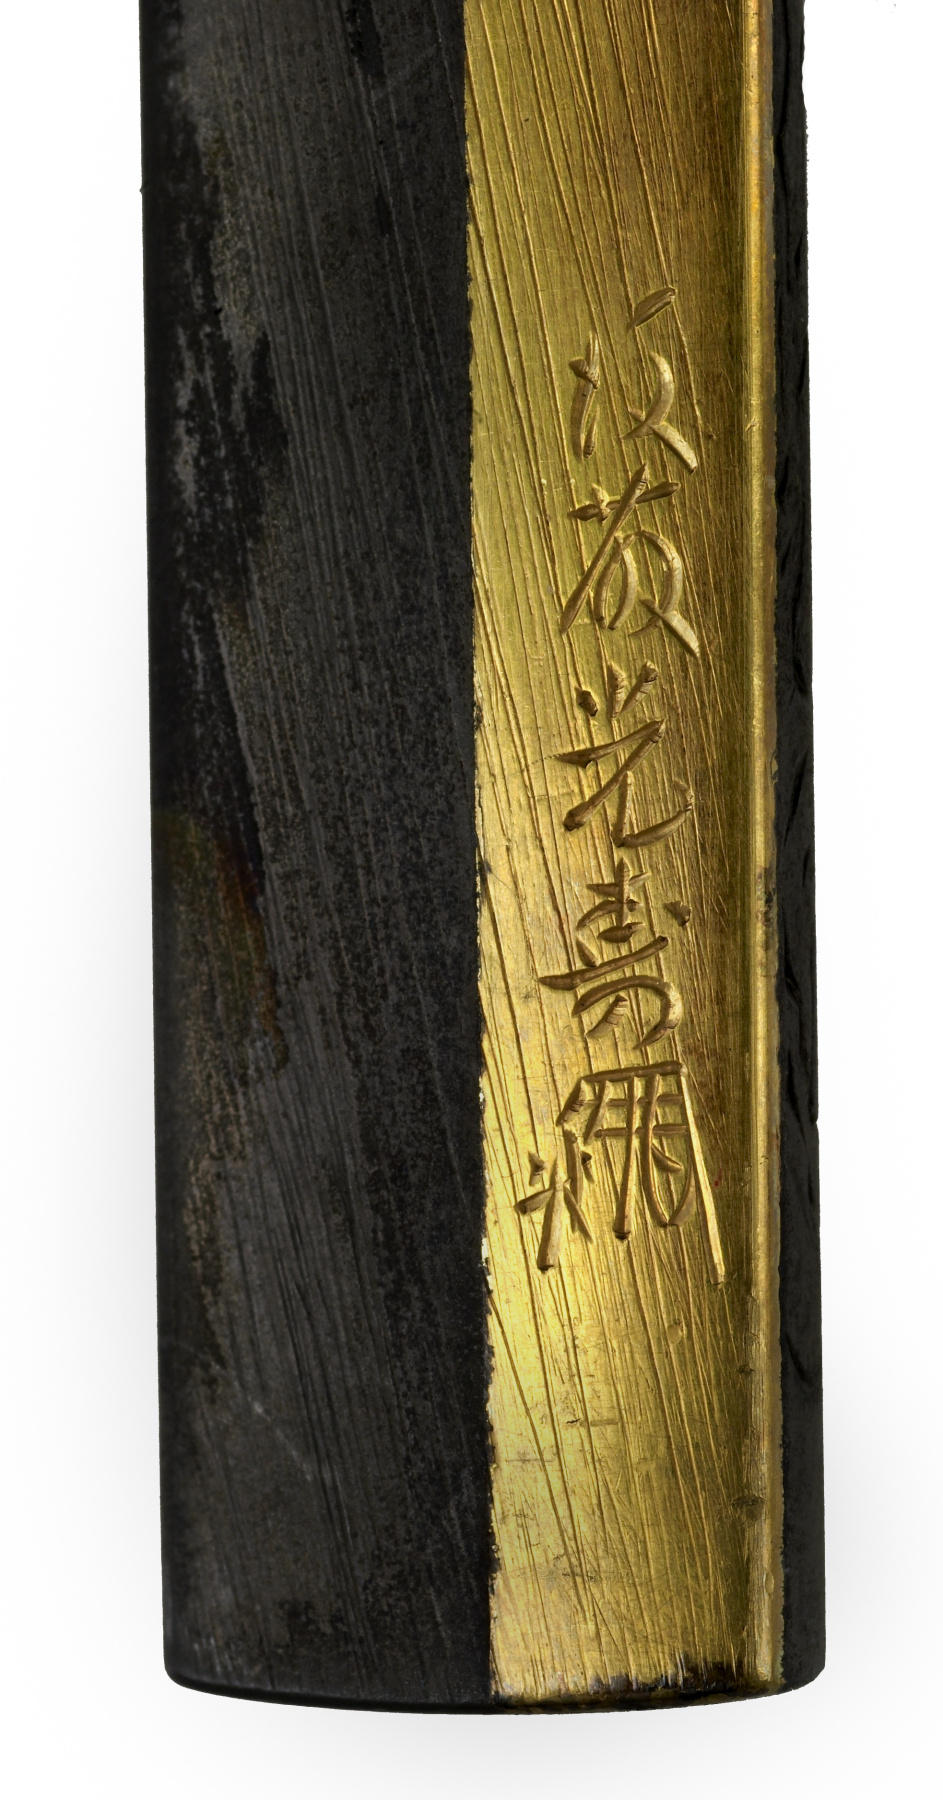
Signature of: gotō tsūjō